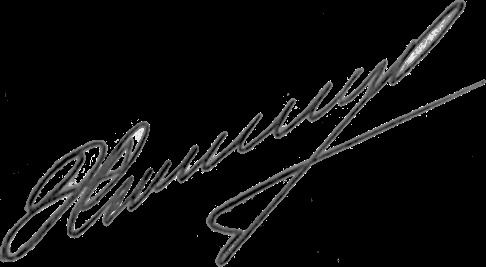
Signature of: mammad khalilov